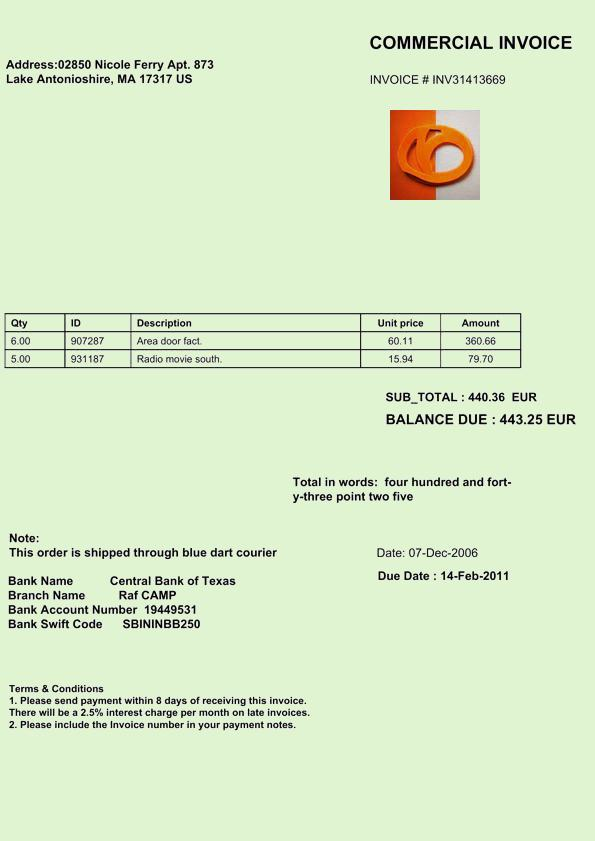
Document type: Invoice